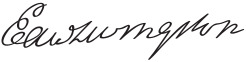
Signature of: edward livingston